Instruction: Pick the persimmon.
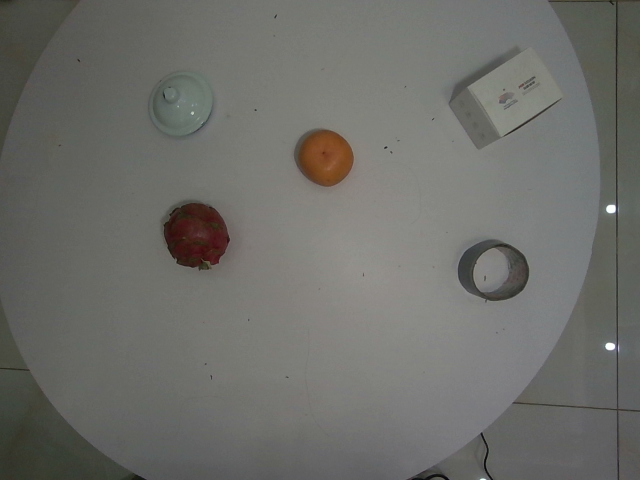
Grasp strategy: vertical